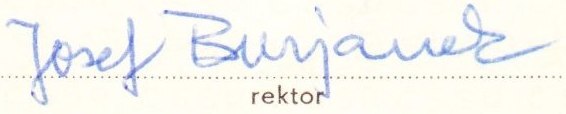
Signature of: josef burjanek